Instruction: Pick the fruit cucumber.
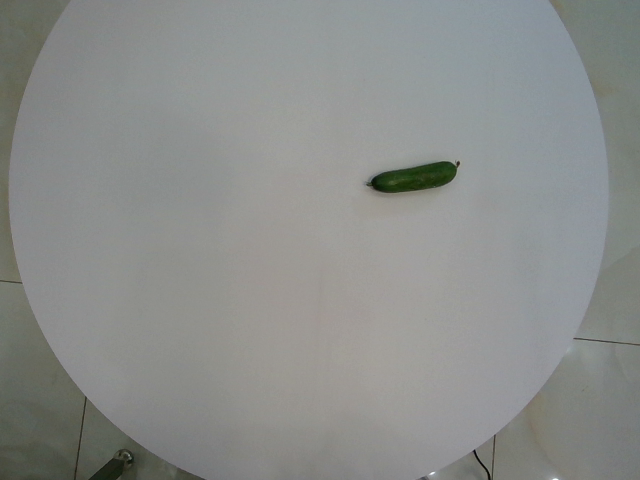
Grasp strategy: vertical